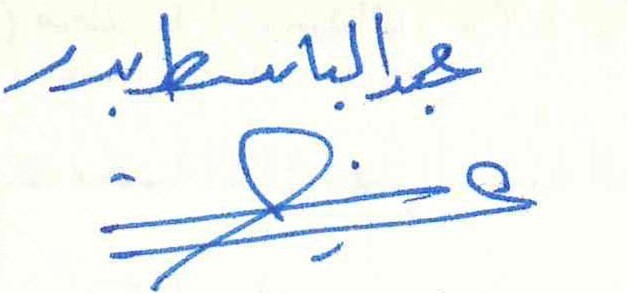
Signature of: ʿabd al bāsiṭ badr